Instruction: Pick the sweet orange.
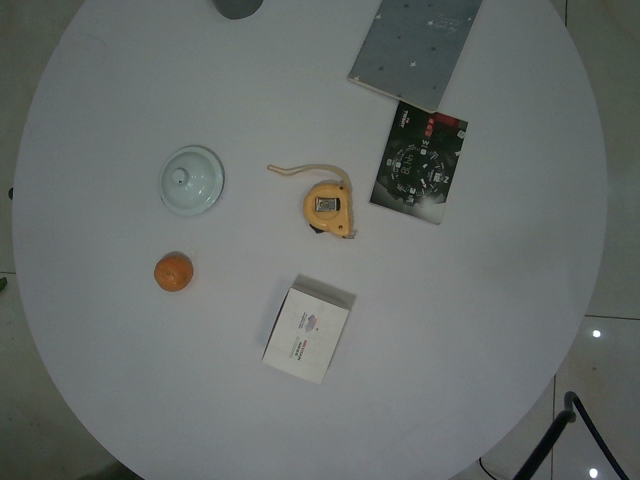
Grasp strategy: vertical